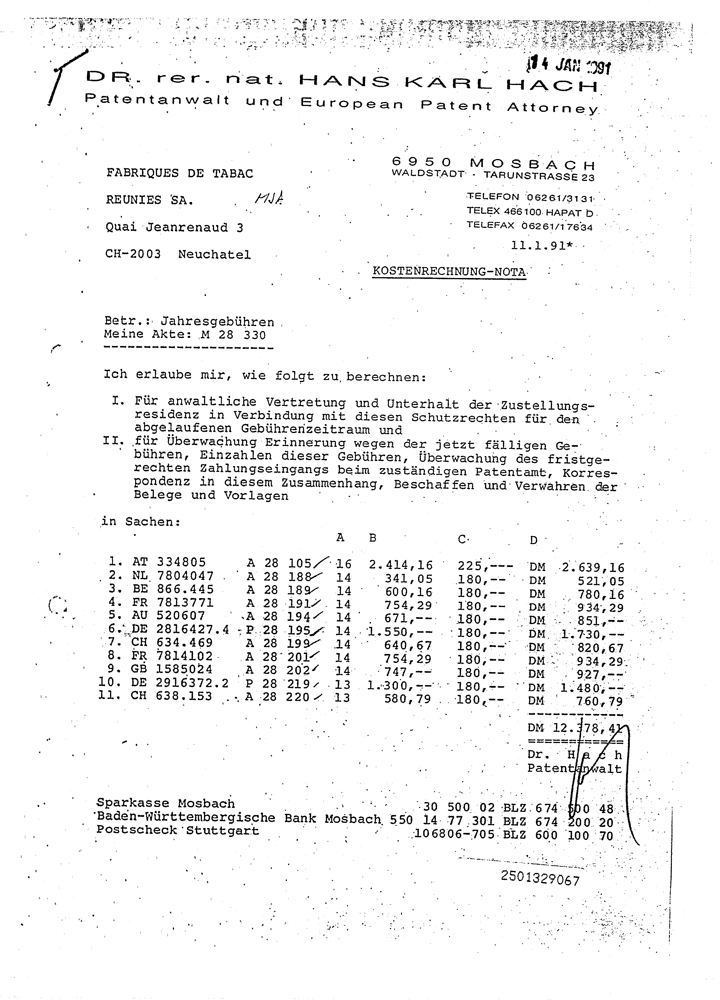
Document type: Invoice